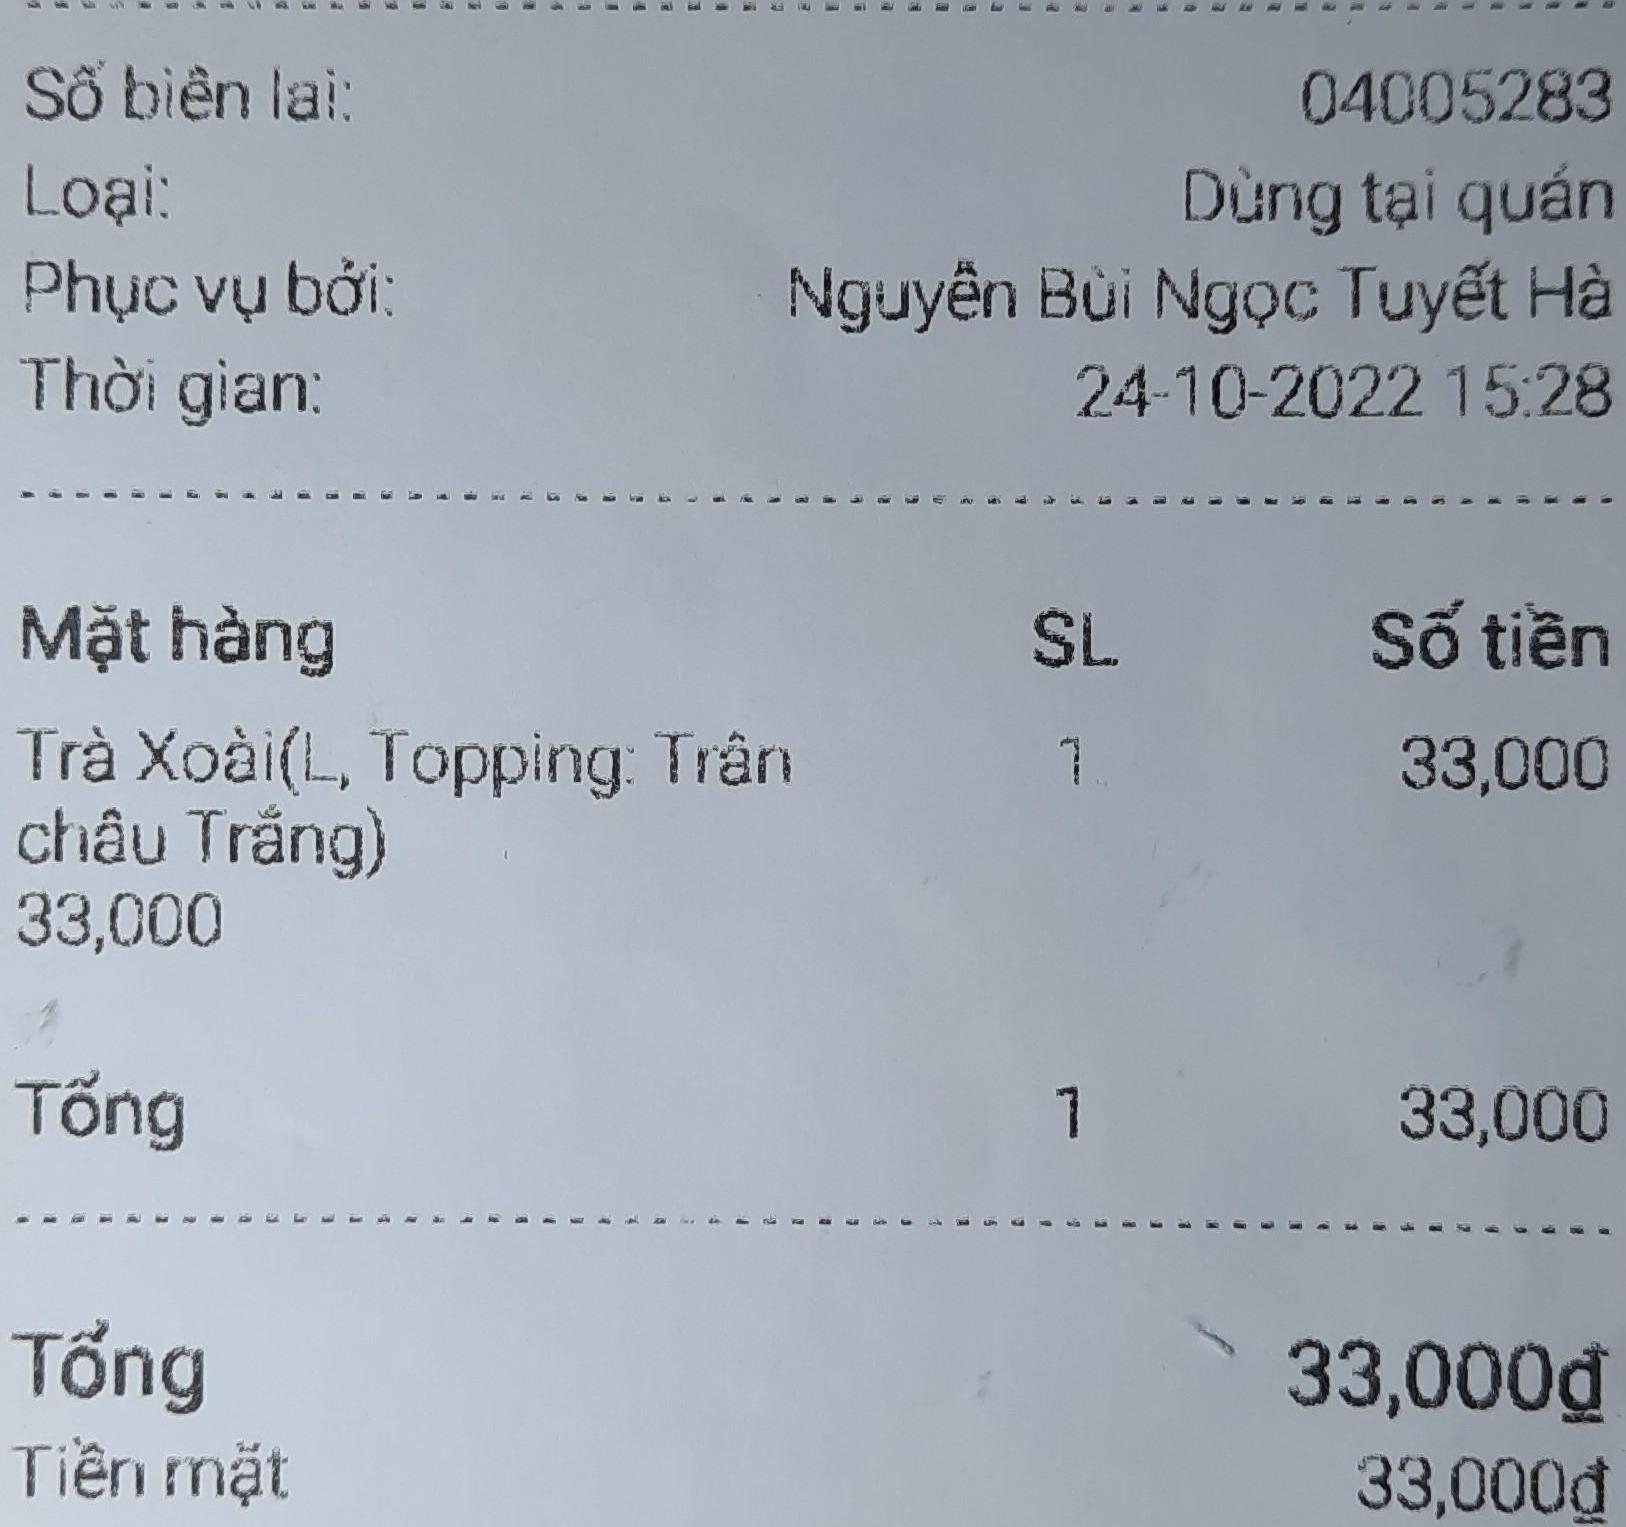
Số biên lai: 04005283
Loại: Dùng tại quán
Phục vụ bởi: Nguyễn Bùi Ngọc Tuyết Hà
Thời gian: 24-10-2022 15:28

<table>
<tr>
<th>Mặt hàng</th>
<th>SL</th>
<th>Số tiền</th>
</tr>
<tr>
<td>Trà Xoài(L, Topping: Trân châu Trắng)</td>
<td>1</td>
<td>33,000</td>
</tr>
<tr>
<td>33,000</td>
<td></td>
<td></td>
</tr>
<tr>
<td>Tổng</td>
<td>1</td>
<td>33,000</td>
</tr>
</table>

Tổng 33,000đ
Tiền mặt 33,000đ